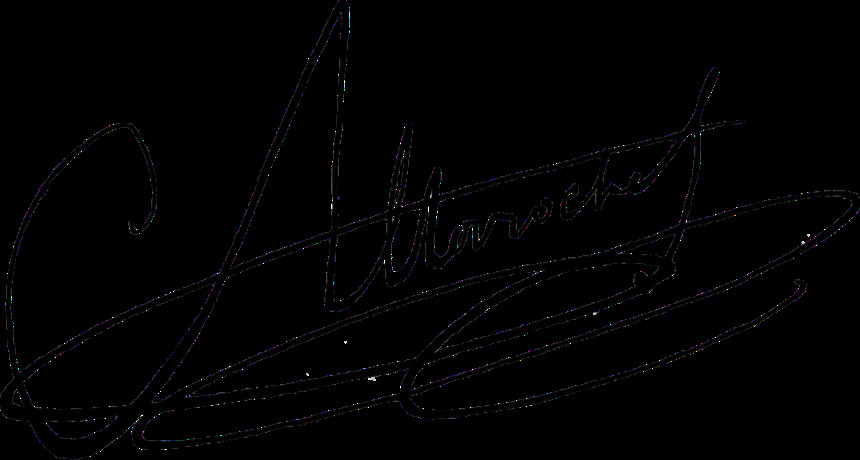
Signature of: agénor altaroche